Question: What might the diagnosis be?
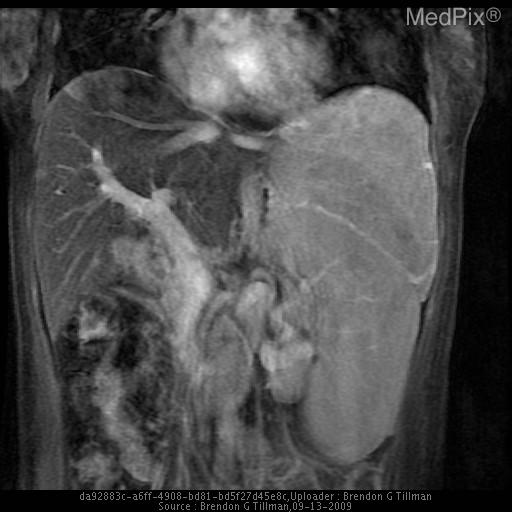
Answer: The possible diagnosis includes Hepatocellular Adenoma (HA)
Focal Nodular Hyperplasia (FNH)
Hemangioma
Hepatocellular Carcinoma (HCC)
Fibrolamellar Carcinoma
Hepatic Metastases
Cholangiocarcinoma
Liver Abscess.